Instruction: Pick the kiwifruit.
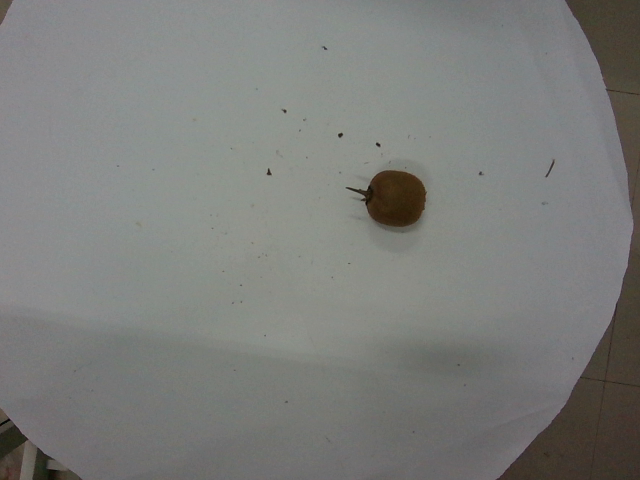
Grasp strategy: vertical